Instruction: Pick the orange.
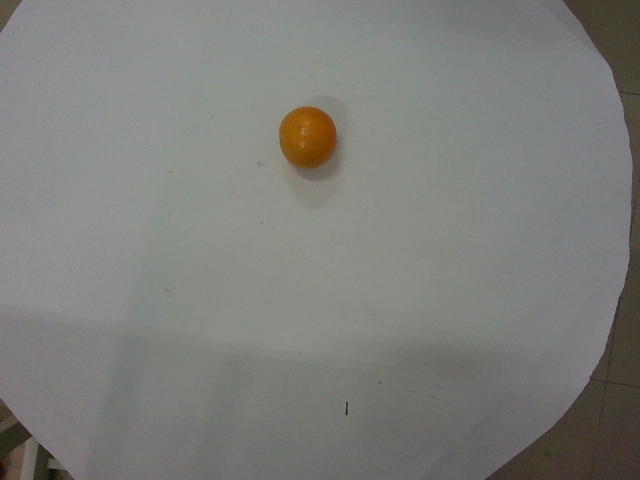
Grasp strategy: vertical